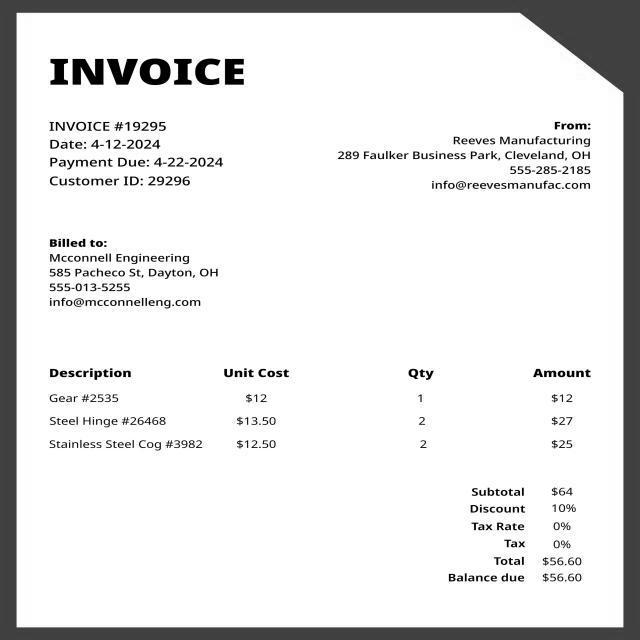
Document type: Invoice